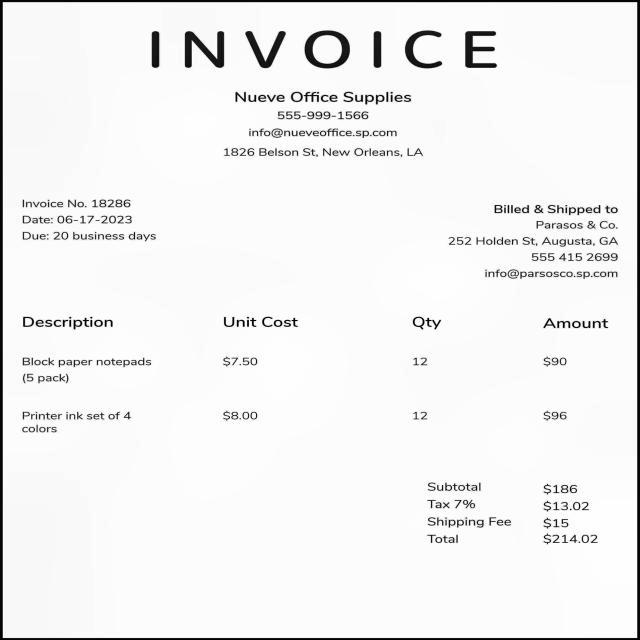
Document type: Invoice